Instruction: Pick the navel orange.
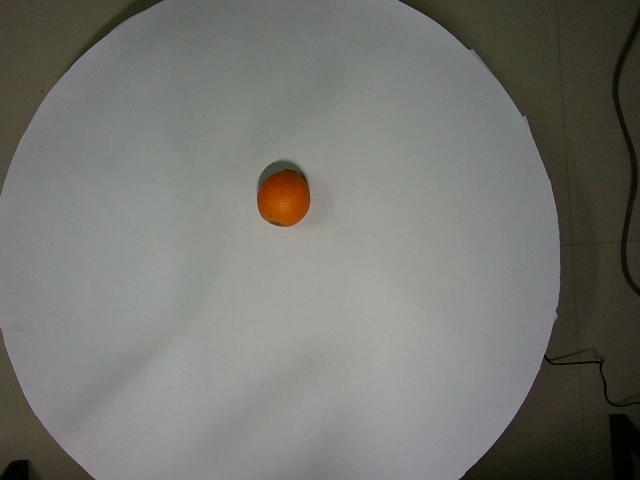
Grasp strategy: vertical